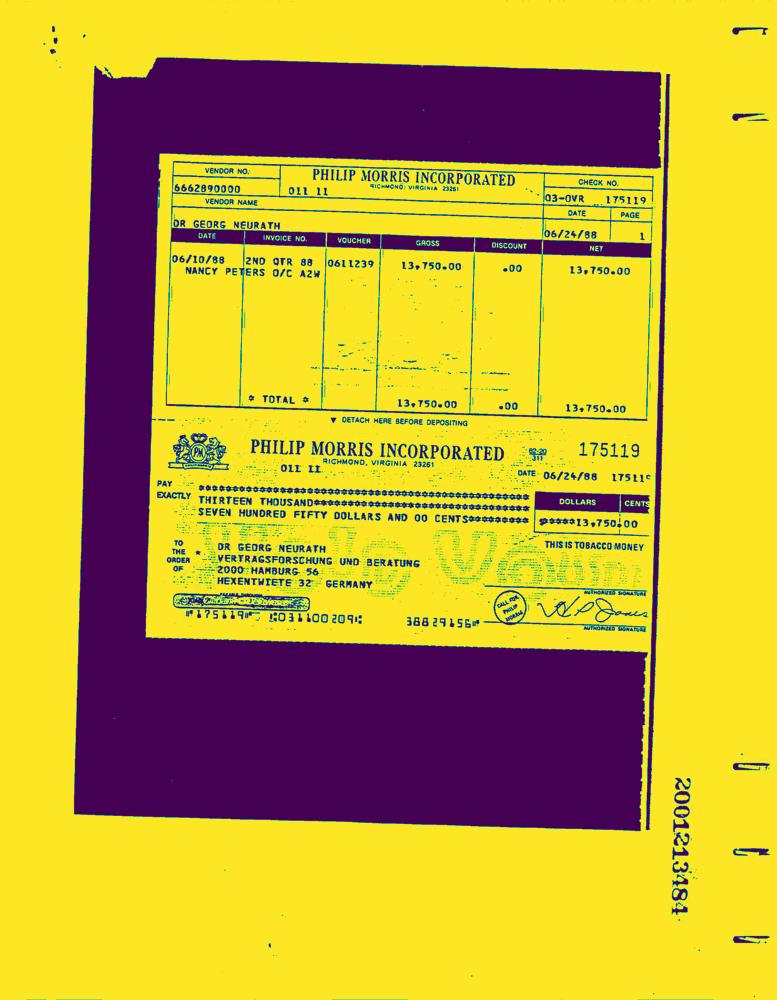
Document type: Invoice-Doc